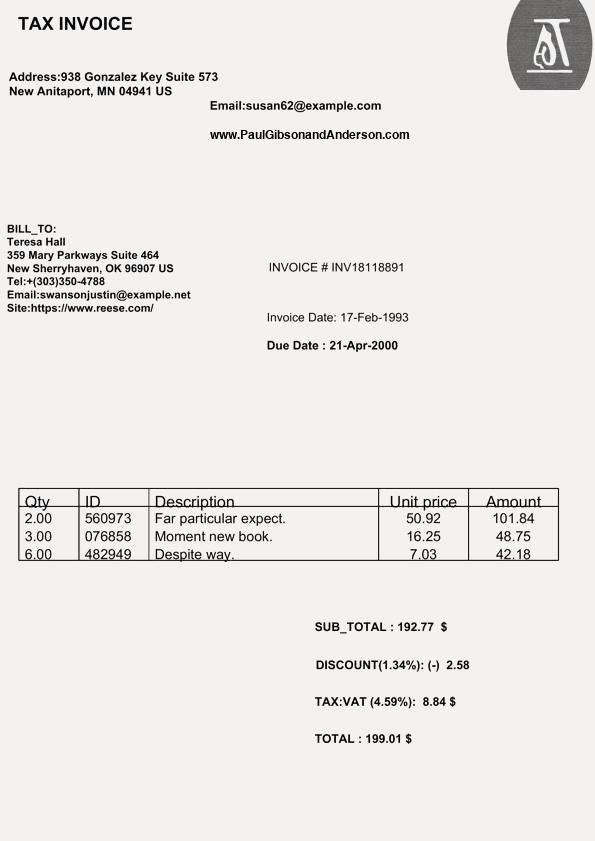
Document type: Invoice